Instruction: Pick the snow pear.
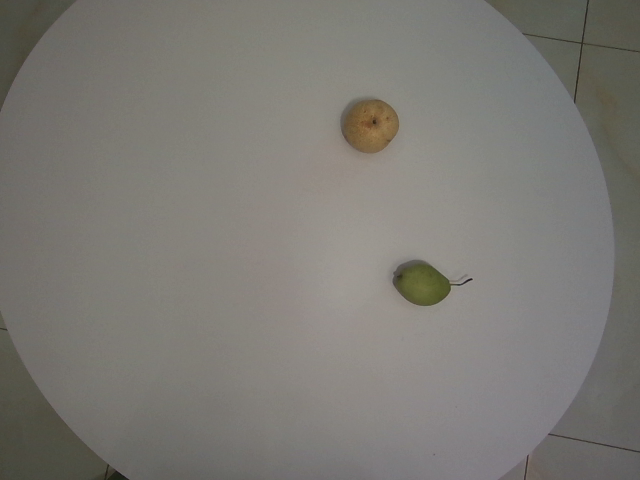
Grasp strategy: vertical